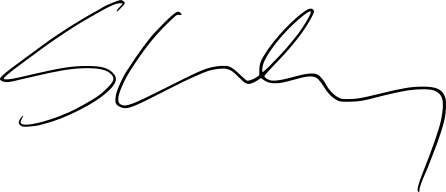
Signature of: stirling hinchliffe